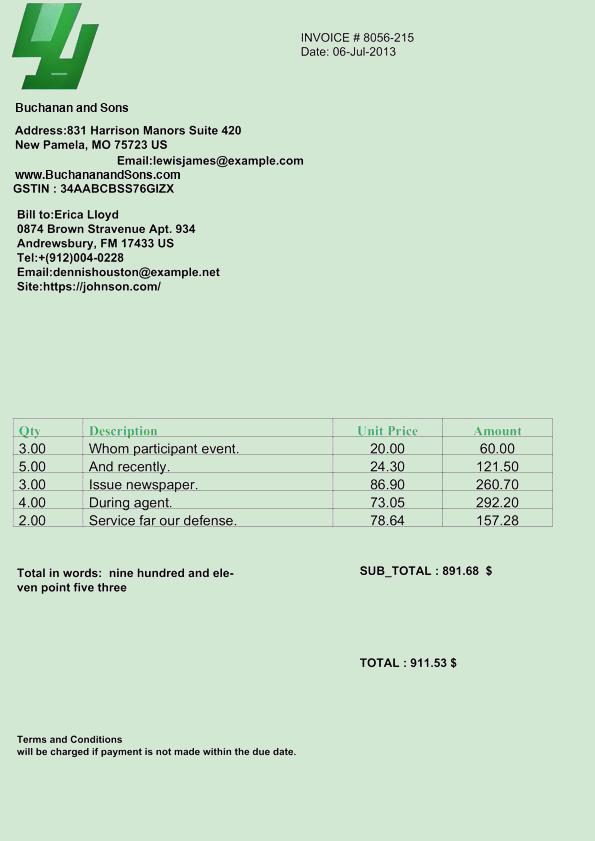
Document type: Invoice